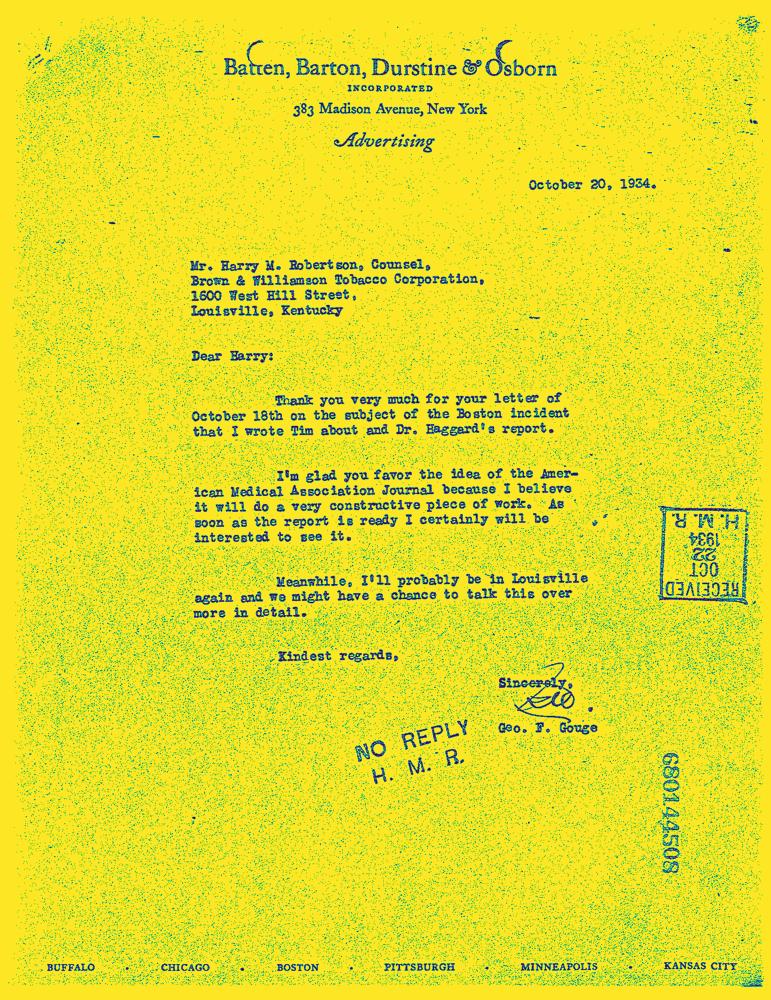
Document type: Letter-Doc